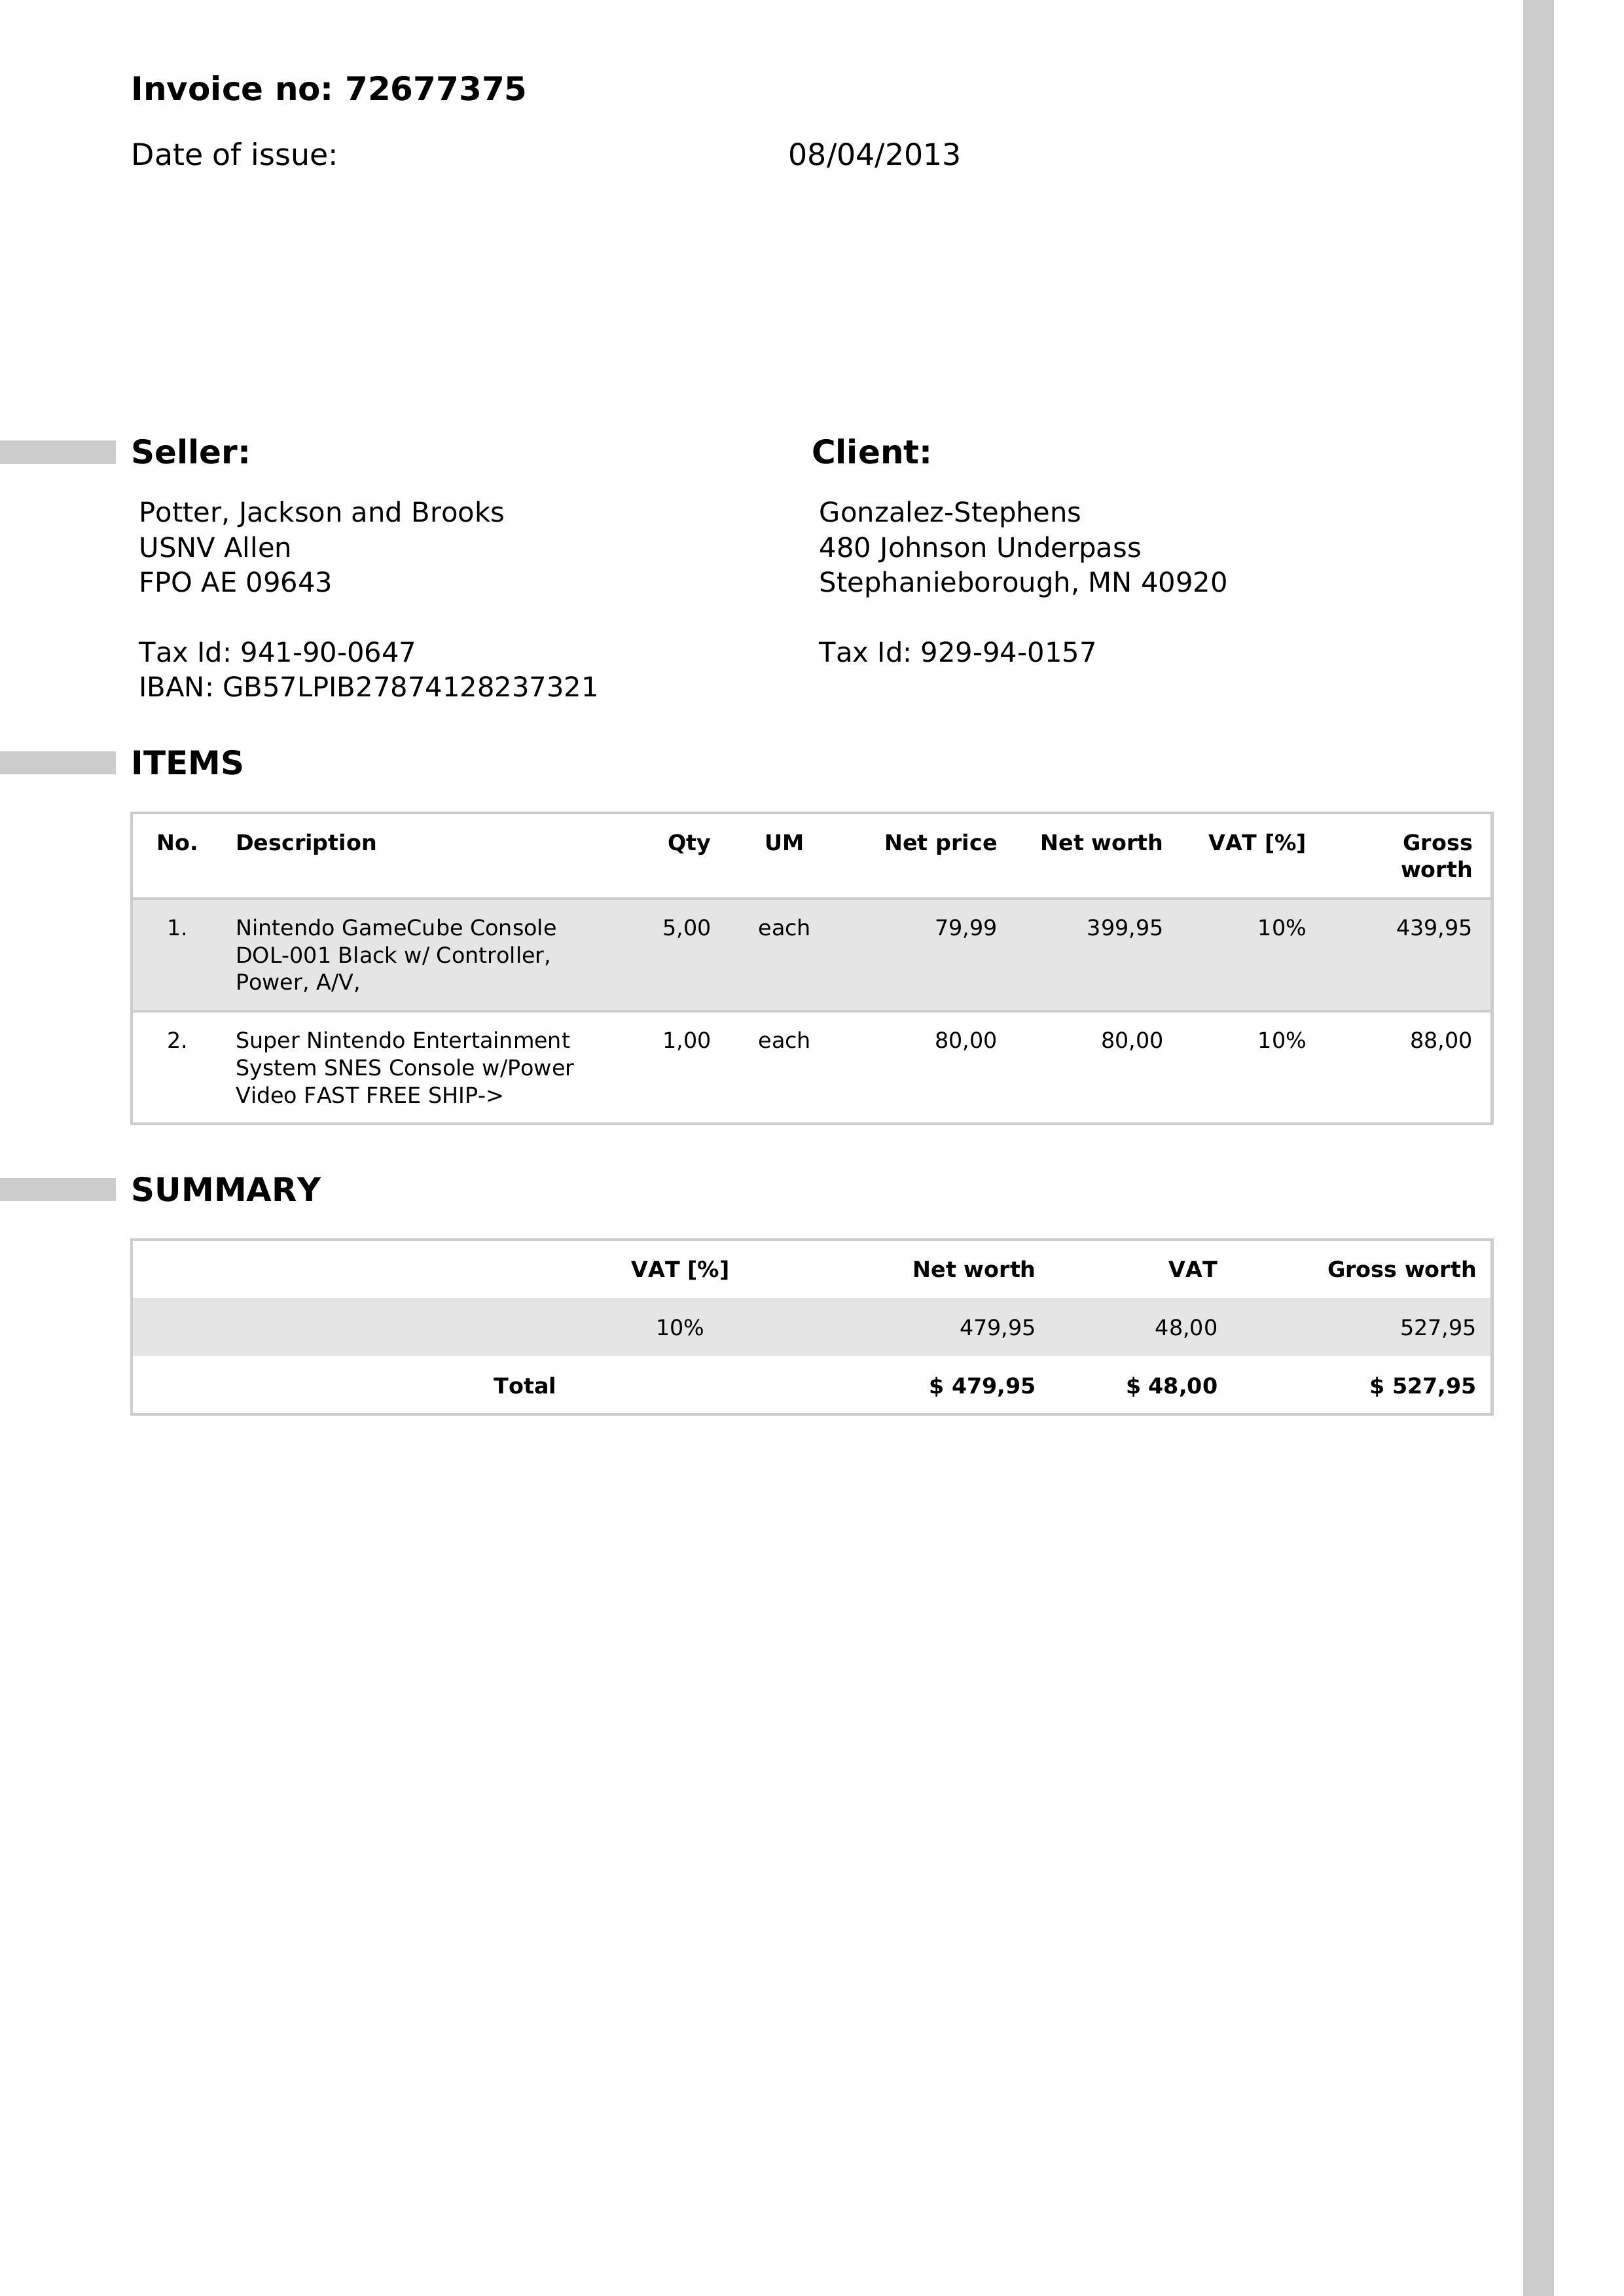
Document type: Invoice